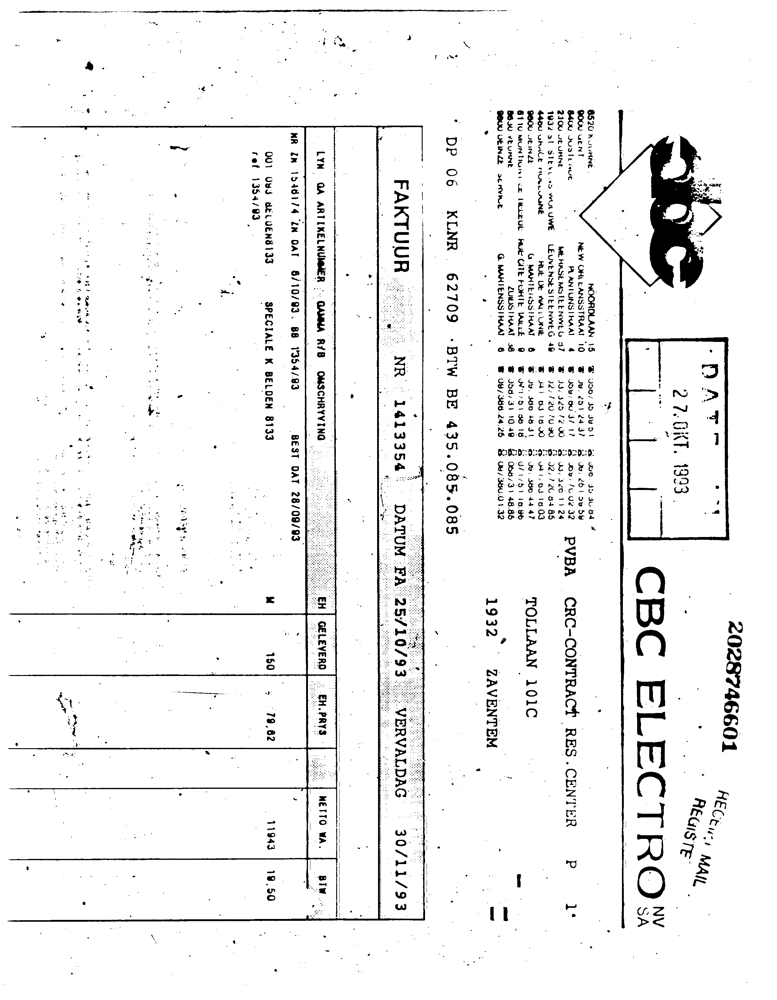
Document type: Invoice